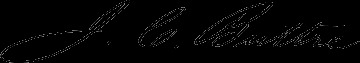
Signature of: john chester buttre